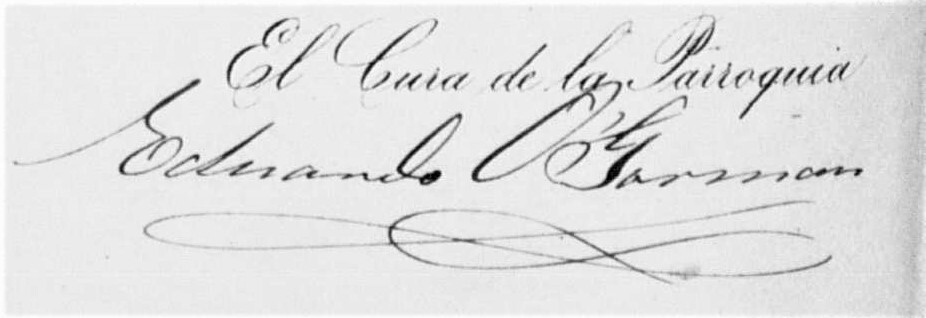
Signature of: eduardo o gorman